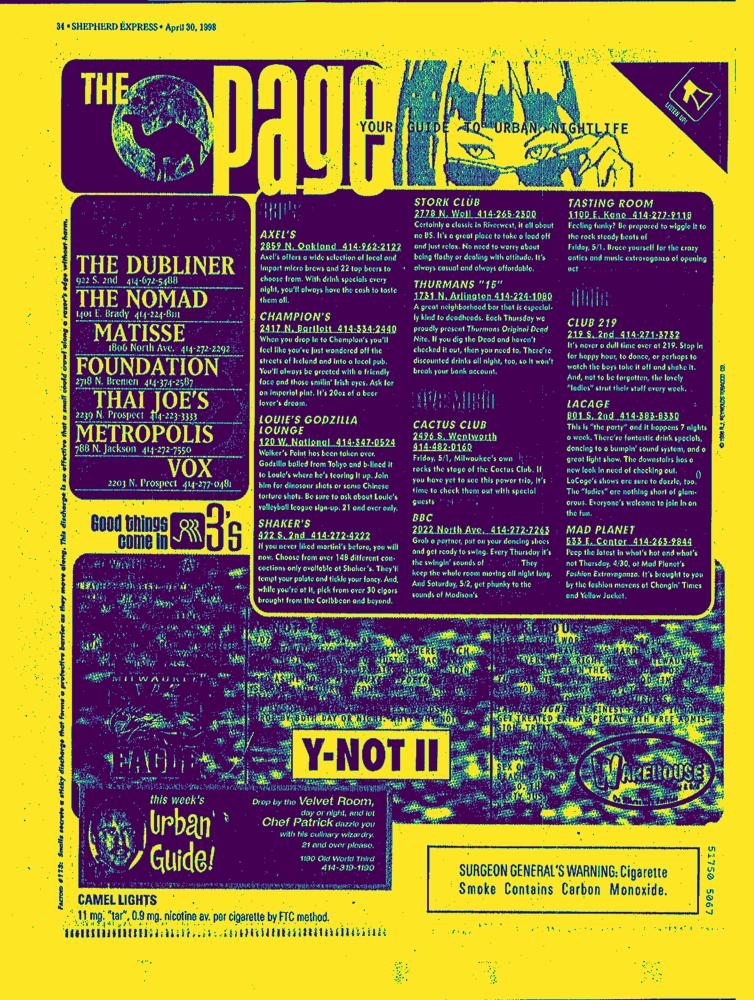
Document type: AD